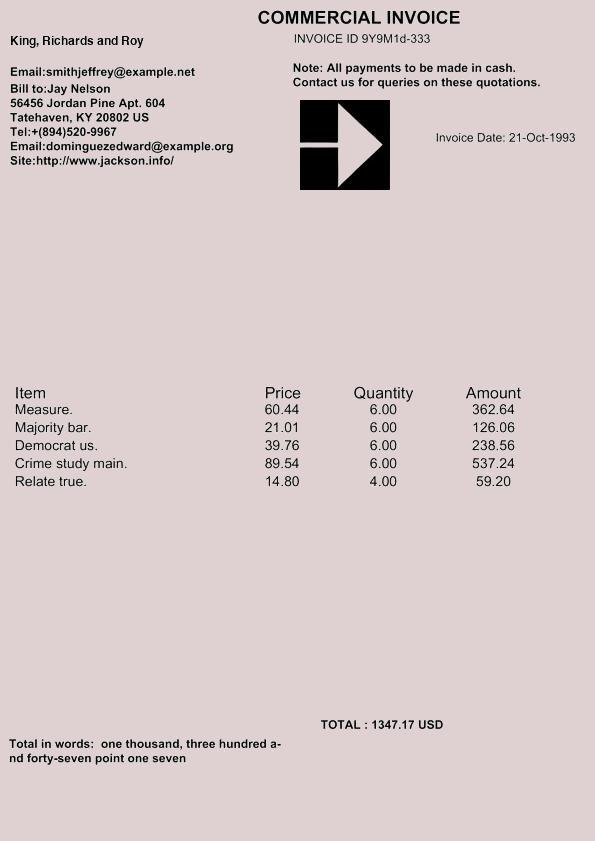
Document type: Invoice